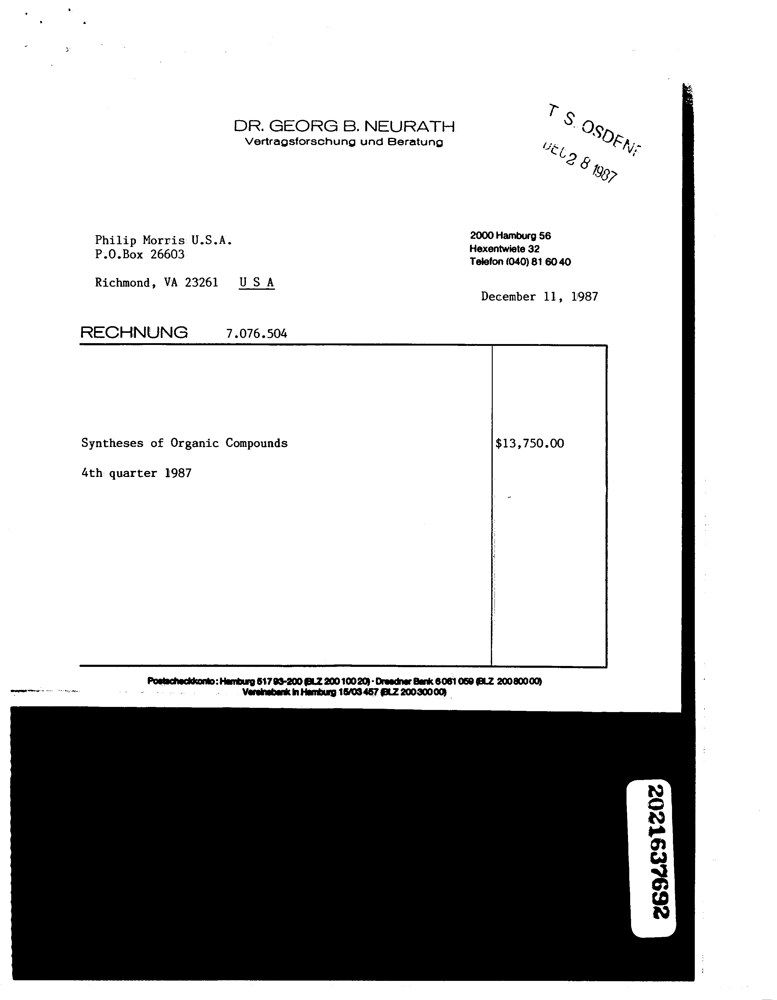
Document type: Invoice